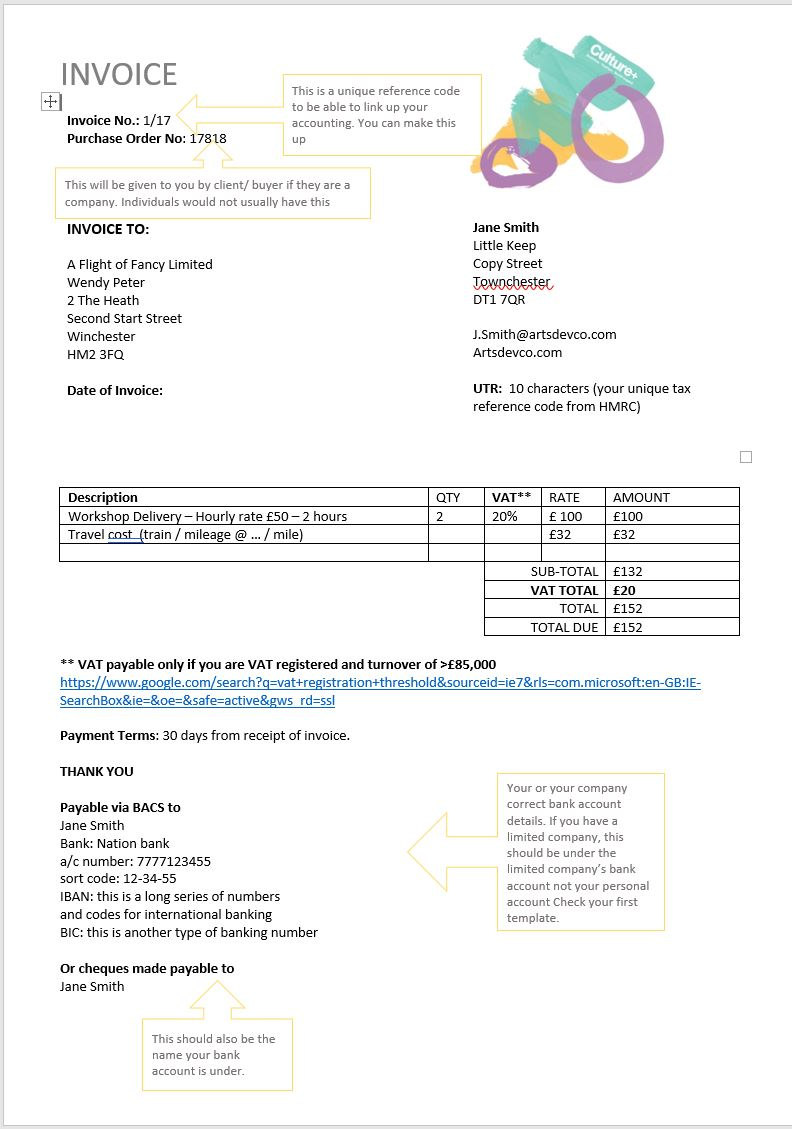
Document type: Invoice